Question: Which state is mentioned in the document?
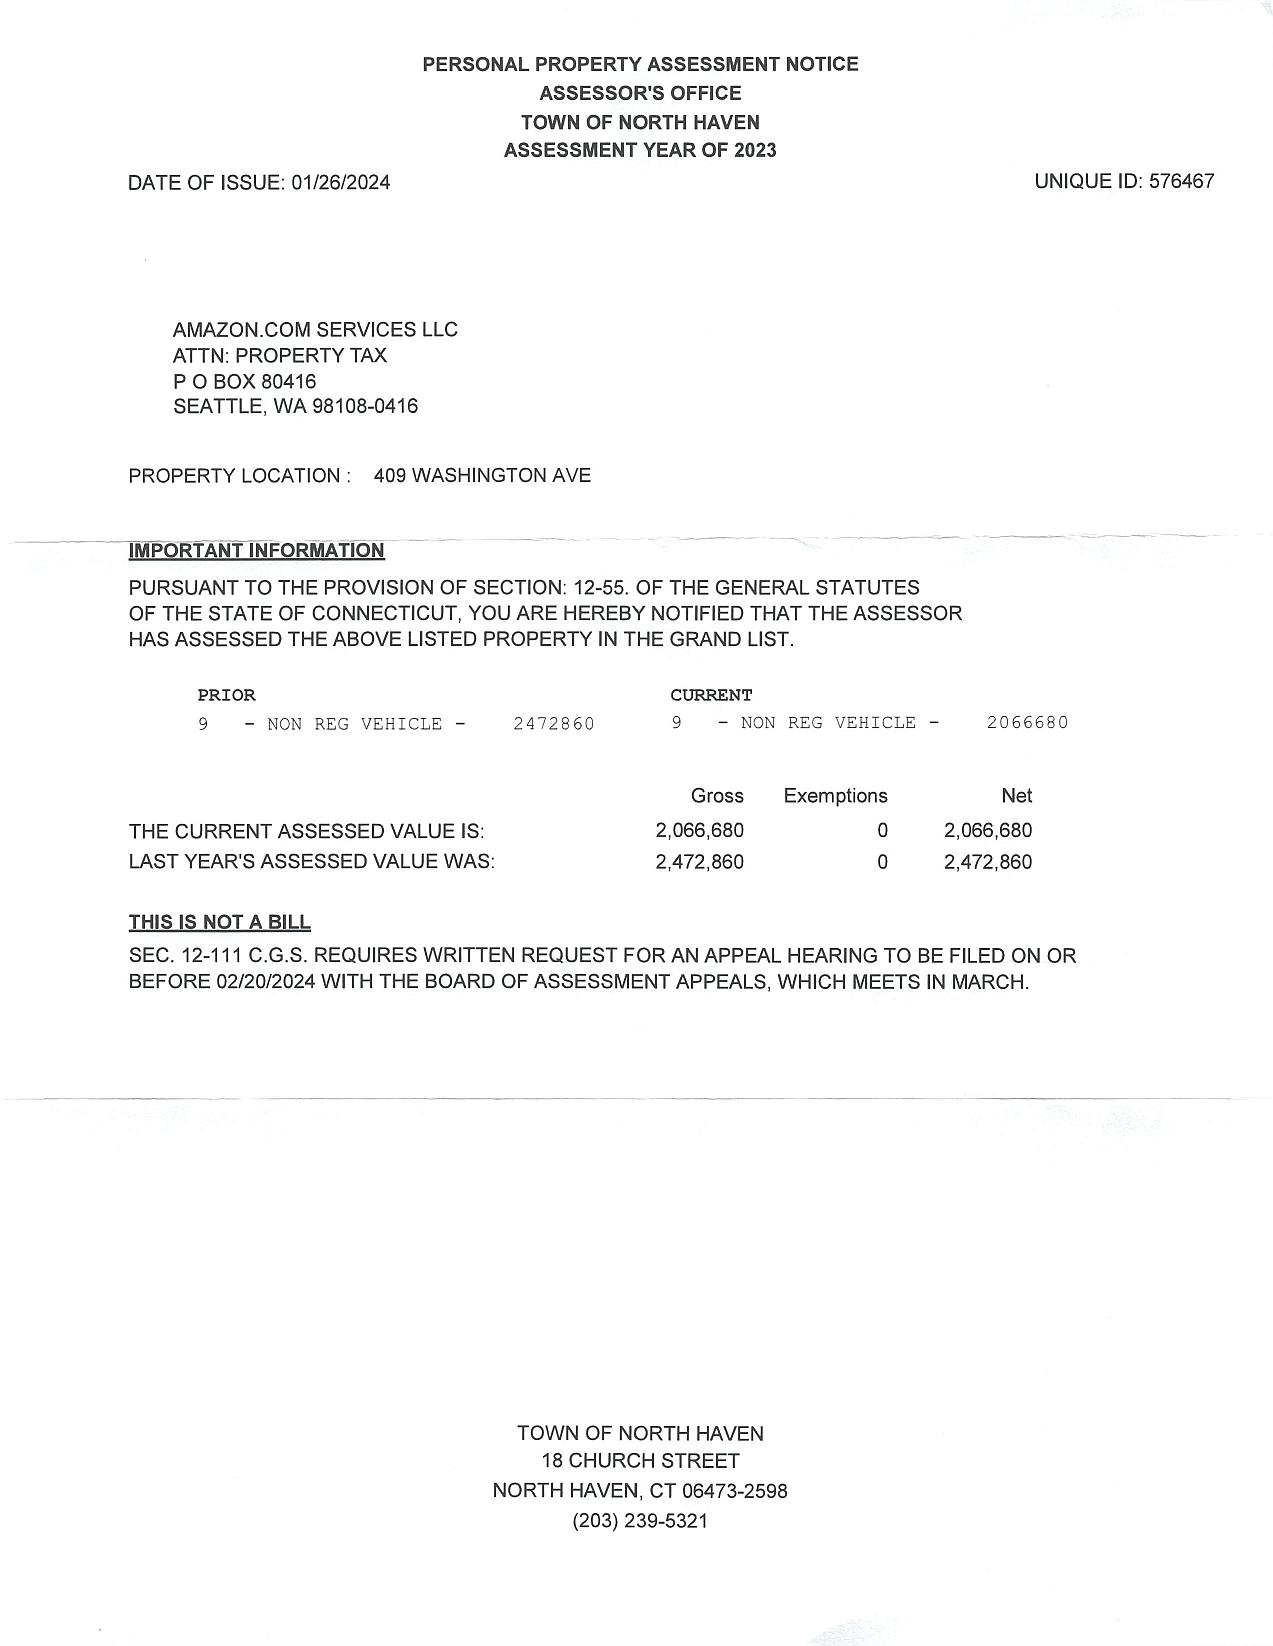
Answer: "Connecticut"